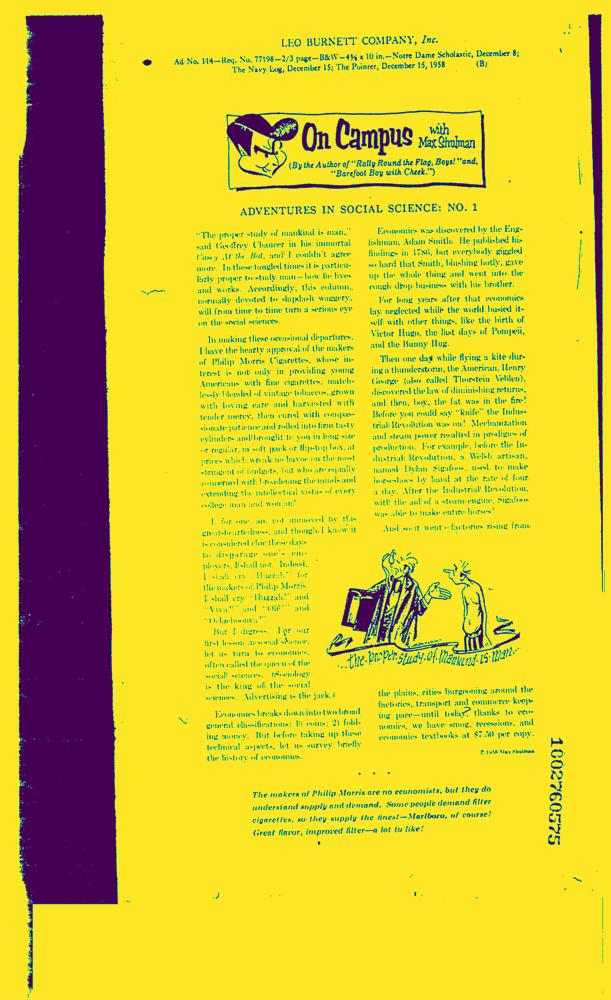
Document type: News-Article